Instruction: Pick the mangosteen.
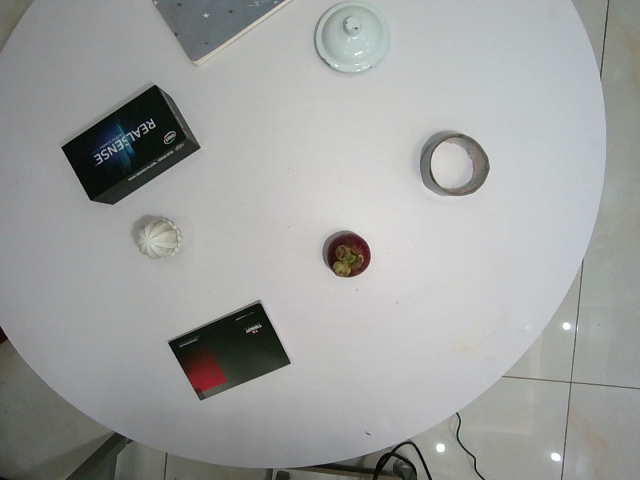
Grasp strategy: vertical